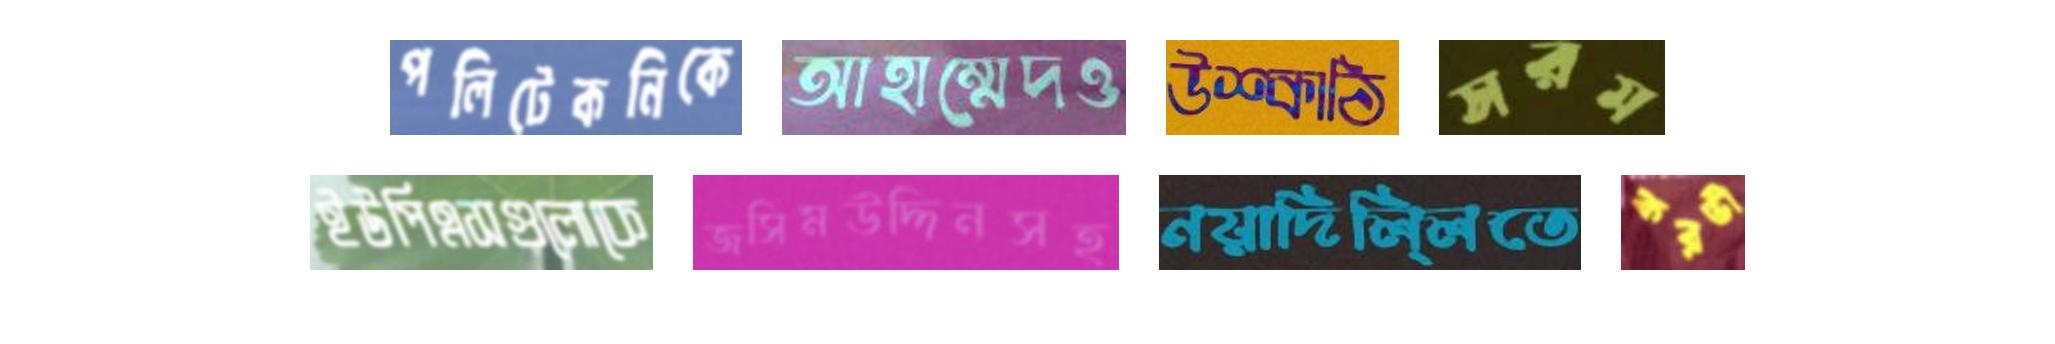
পলিটেকনিকে আহাম্মেদও উশ্কাঠি সরম
ইউপিএসগুলোকে জসিমউদ্দিনসহ নয়াদিলি্লতে করভী